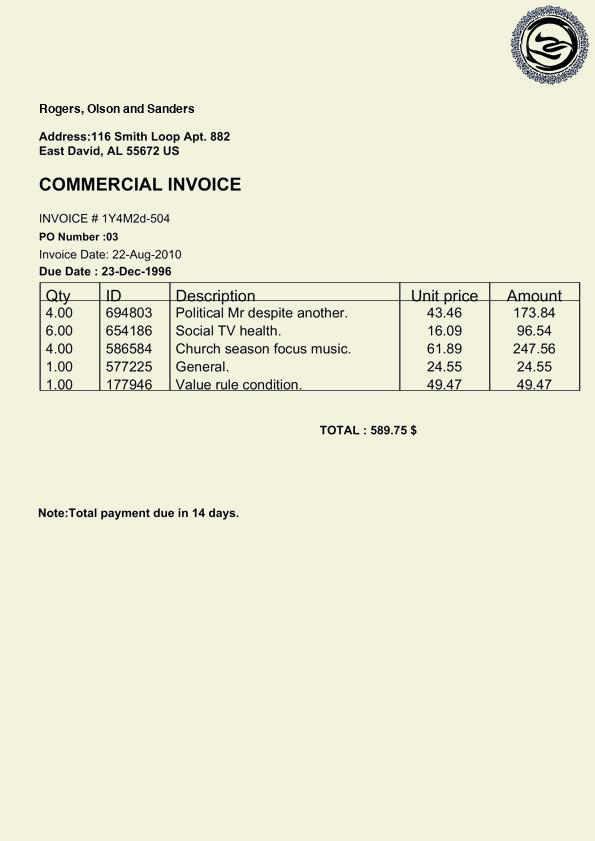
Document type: Invoice